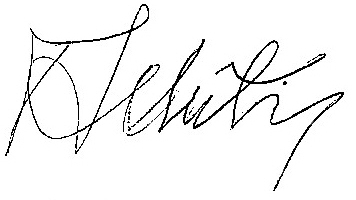
Signature of: álvaro mutis